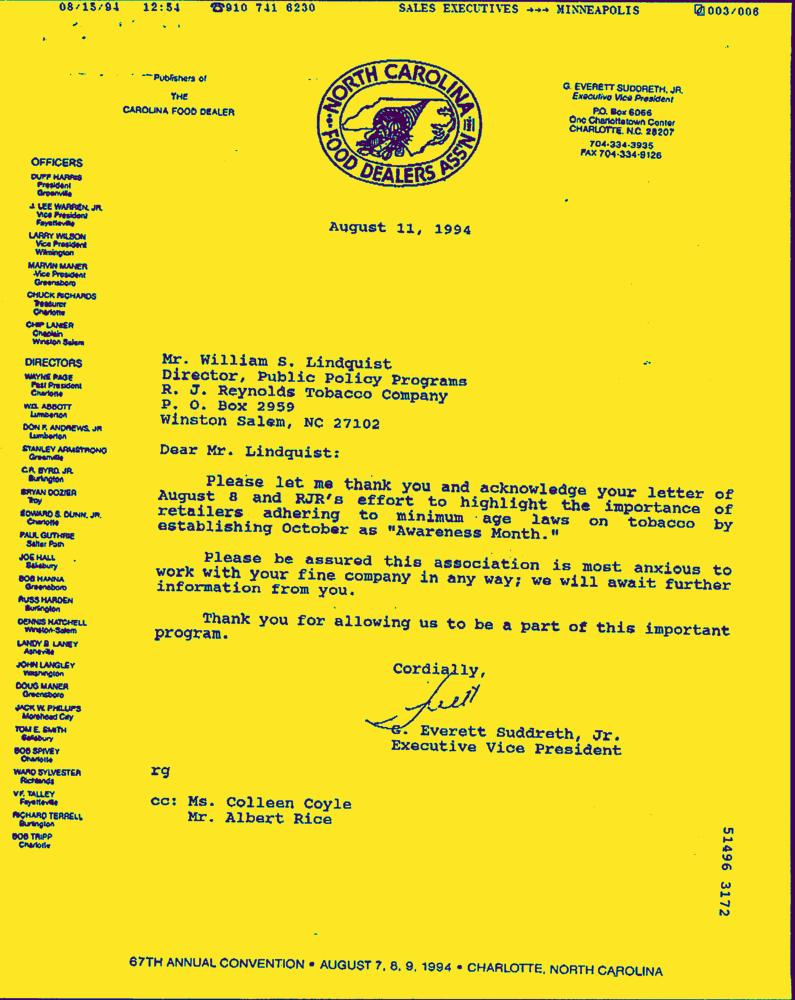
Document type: Letter-Doc